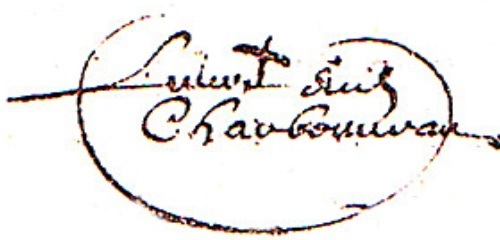
Signature of: olivier charbonneau